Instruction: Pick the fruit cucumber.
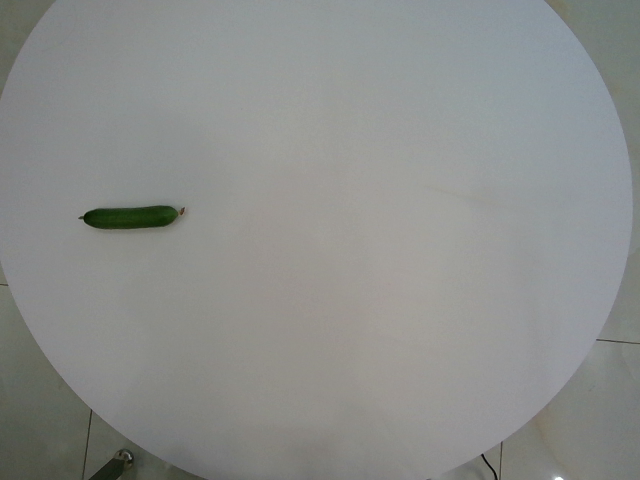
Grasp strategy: vertical